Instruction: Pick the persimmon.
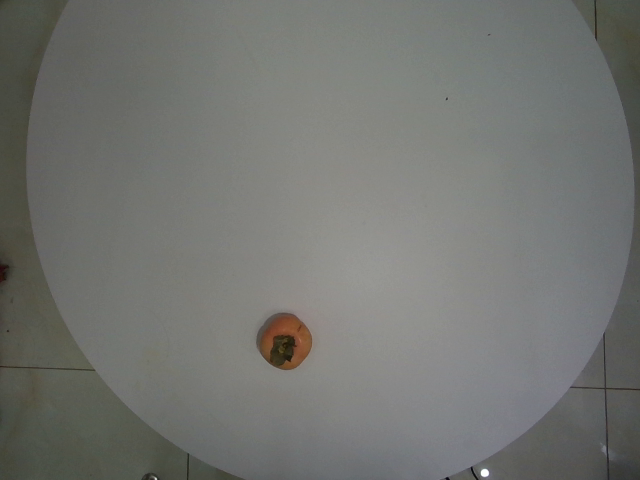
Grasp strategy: vertical